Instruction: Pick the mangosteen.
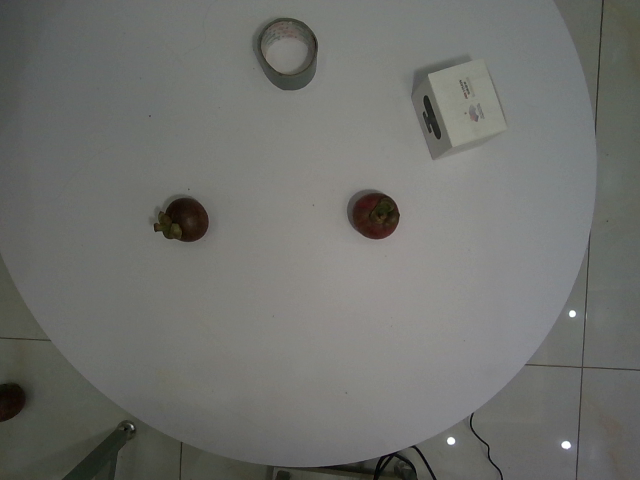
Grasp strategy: vertical